Question: What might the diagnosis be?
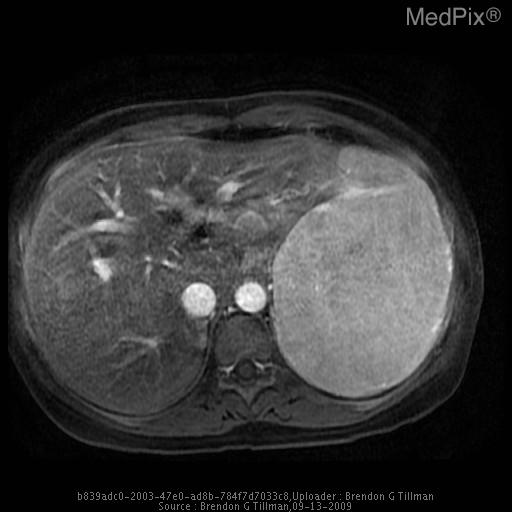
Answer: The possible diagnosis includes Hepatocellular Adenoma (HA)
Focal Nodular Hyperplasia (FNH)
Hemangioma
Hepatocellular Carcinoma (HCC)
Fibrolamellar Carcinoma
Hepatic Metastases
Cholangiocarcinoma
Liver Abscess.